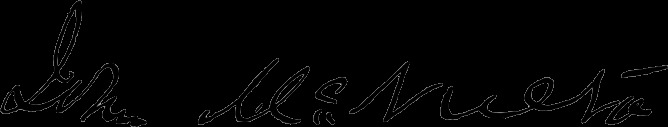
Signature of: john mcnulta